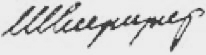
Signature of: serzh sargsyan